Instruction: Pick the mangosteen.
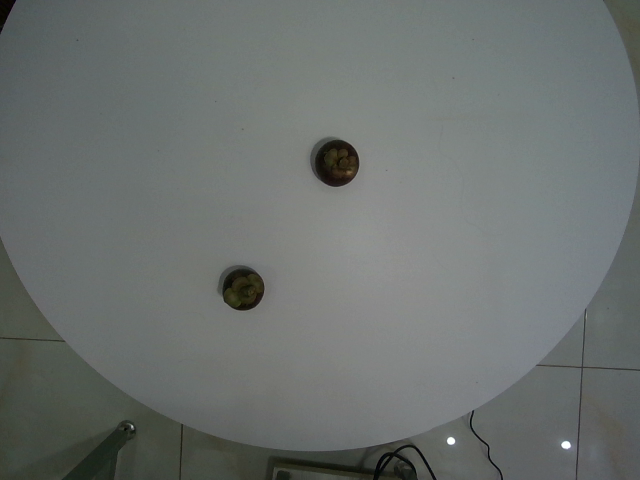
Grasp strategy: vertical